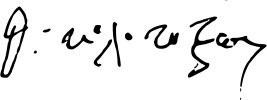
Signature of: theodoros kolokotronis